Question: What might the diagnosis be?
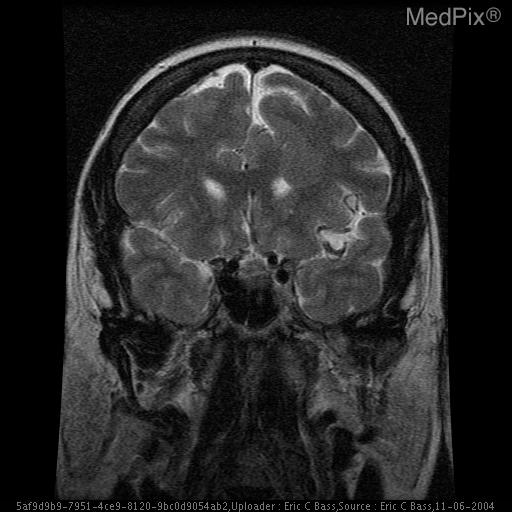
Answer: The possible diagnosis includes Heterotopia
Neoplasm.